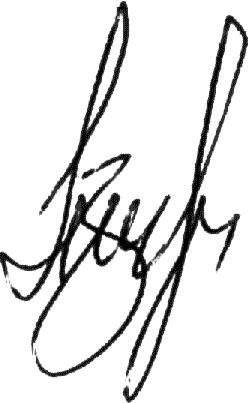
Signature of: anatolii zahorodnii